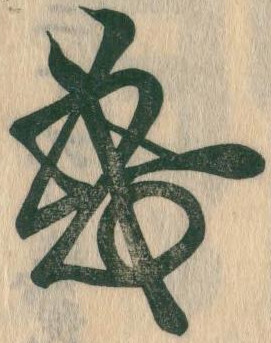
Signature of: imadegawa harusue